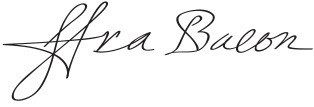
Signature of: francis bacon